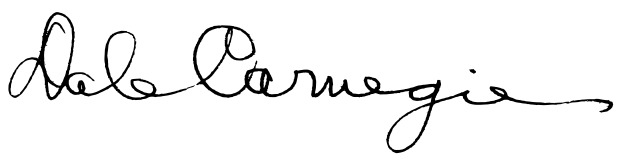
Signature of: dale carnegie